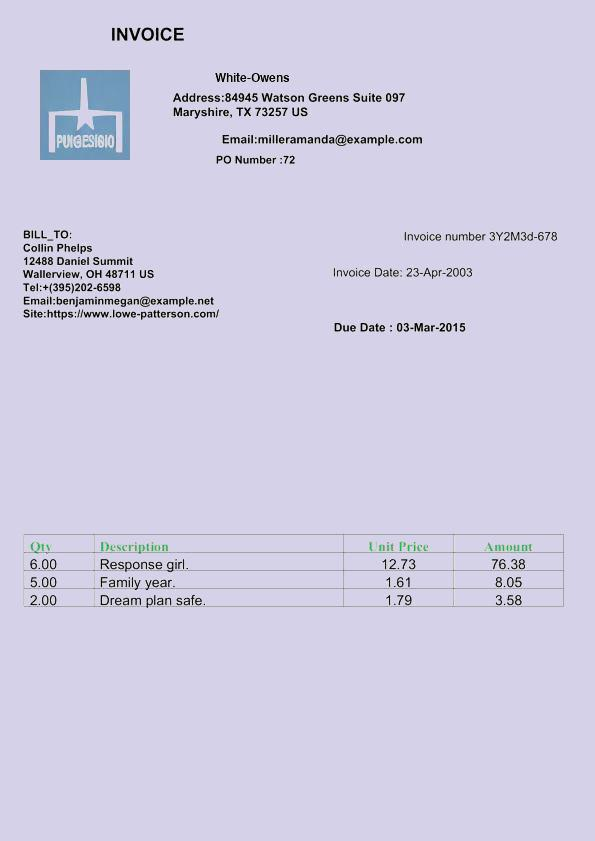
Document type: Invoice